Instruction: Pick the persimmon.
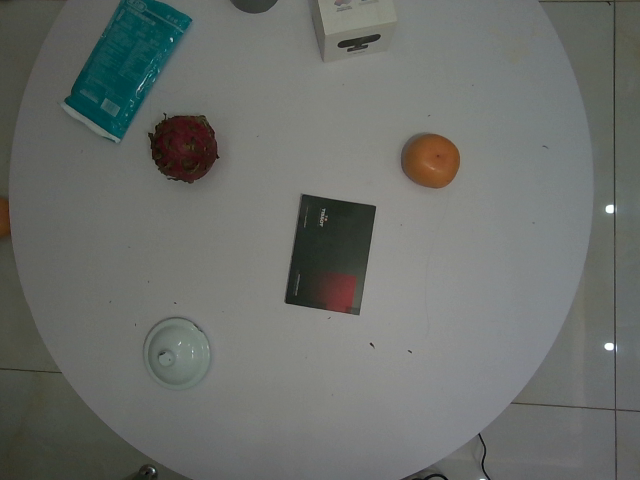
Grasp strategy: vertical